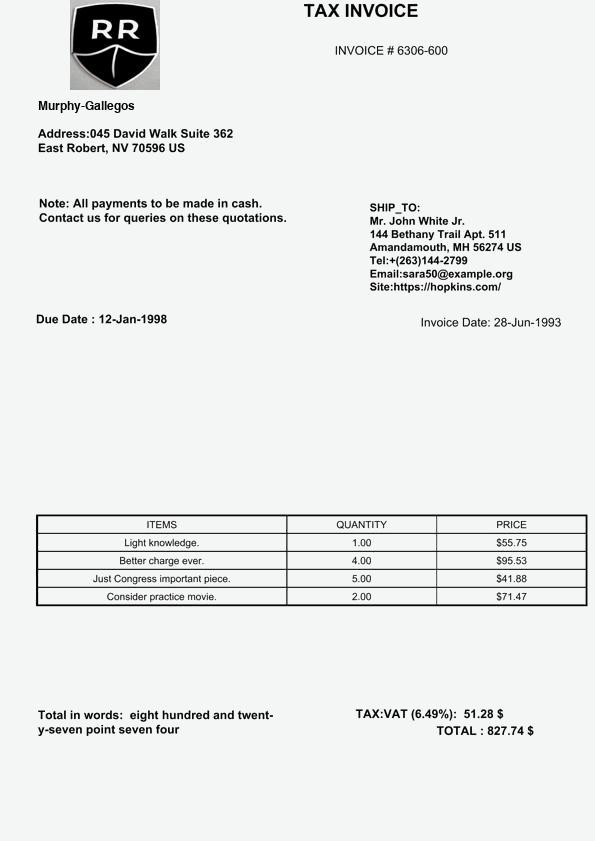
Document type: Invoice